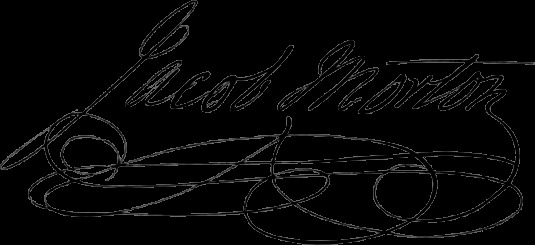
Signature of: jacob morton